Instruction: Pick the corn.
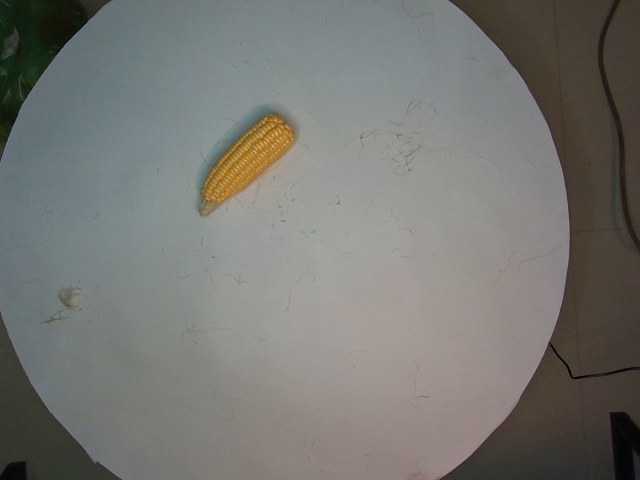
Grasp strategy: vertical